Question: What could the diagnosis suggest?
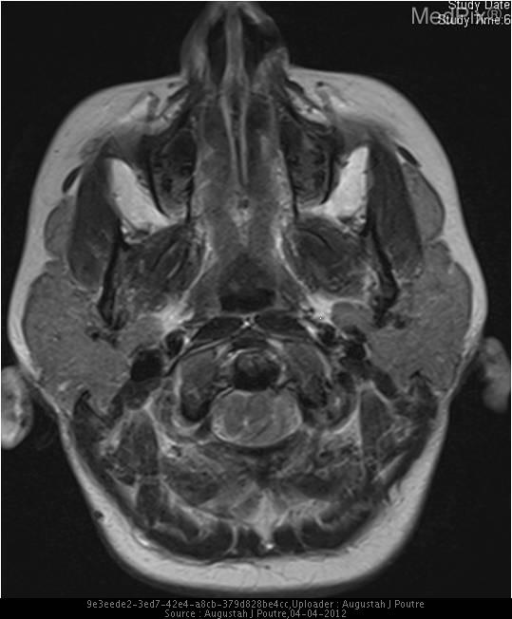
Answer: The possible diagnosis includes Cerebellar tonsillar herniation differential includes: space occupying lesions or mass effect within the posterior fossa and Chiarir II malformation.

Syrinx differential includes cord masses..